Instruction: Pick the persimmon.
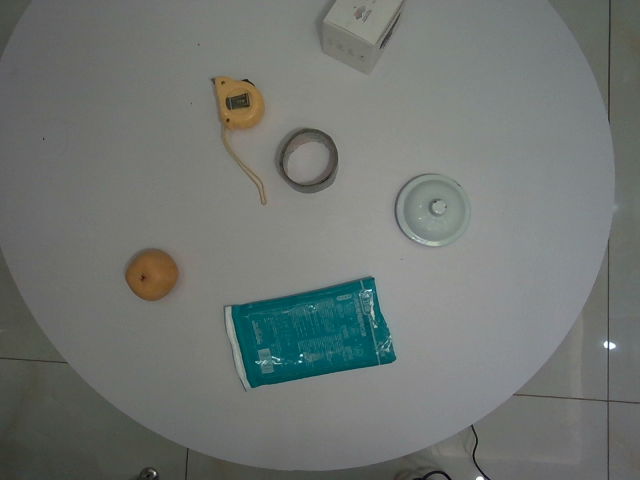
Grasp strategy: vertical